Question: Explain the disease:
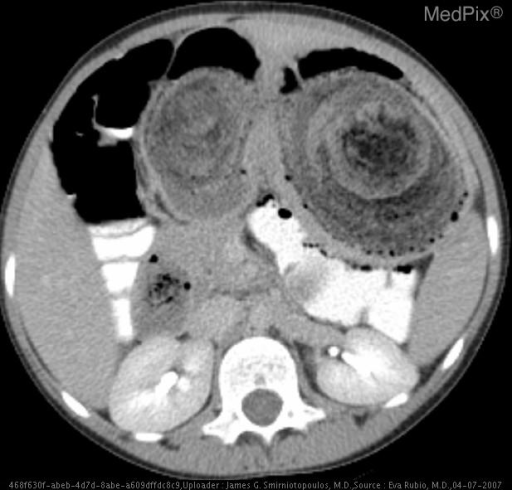
Answer: The disease is discussed as: Watch the video - http://www.youtube.com/watch?v=4aQJ9LYCtHY

A bezoar is mass of impacted matter trapped in the stomach.  There are many types of gastric bezoars.  The most common is composed of fibrous plant matter.  These are called phytobezoars, and are usually assymptomatic.  Trichobezoars are composed of hair, and are less common, but can be larger.  Bezoars are generally asymptomatic, but occasionally may produce gastric outlet obstruction, or in the case of trichobezoars can be abrasive, causing mucosal ulcerations.  Bezoars of all types can produce early satiety.  Patients who have had gastric surgery or delayed gastric emptying are at increased risk of developing all types of bezoars.

West WM, Duncan ND. CT appearances of the Rapunzel syndrome: an unusual form of bezoar and gastrointestinal obstruction. Pediatr Radiol. 1998 May;28(5):315-6. PMID: 9569269

Hoover K, Piotrowski J, St Pierre K, Katz A, Goldstein AM. Simultaneous gastric and small intestinal trichobezoars--a hairy problem. J Pediatr Surg. 2006 Aug;41(8):1495-7. PMID: 16863865

Quraishi AH, Kamath BS. Rapunzel syndrome.
Gastrointest Endosc. 2005 Oct;62(4):611. PMID: 16185980

Rapunzel Syndrome - Rapunzel's syndrome: gastric bezoars and endoscopic management.
Gastrointest Endosc Clin N Am. 2006 PMID:16546027

Rapunzel syndrome with a long tail.
Indian J Pediatr. 2001 PMID:11669043

The Rapunzel syndrome: a case report and review of the literature. Eur J Pediatr Surg. 1993 PMID:8353119

Giant gastric trichobezoar.Int J Clin Pract. 2002 PMID:12137451
http://www.ncbi.nlm.nih.gov/entrez/query.fcgi?cmd=Search&db=PubMed&term=bezoar+rapunzel+syndrome&tool=QuerySuggestion
http://www.blackwell-synergy.com/doi/pdf/10.1111/j.1651-2227.2007.00012.x
http://ajp.psychiatryonline.org/cgi/content/full/162/2/242